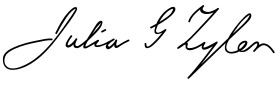
Signature of: julia gardiner tyler